Question: What type of tax is indicated in the document, personal property or real estate?
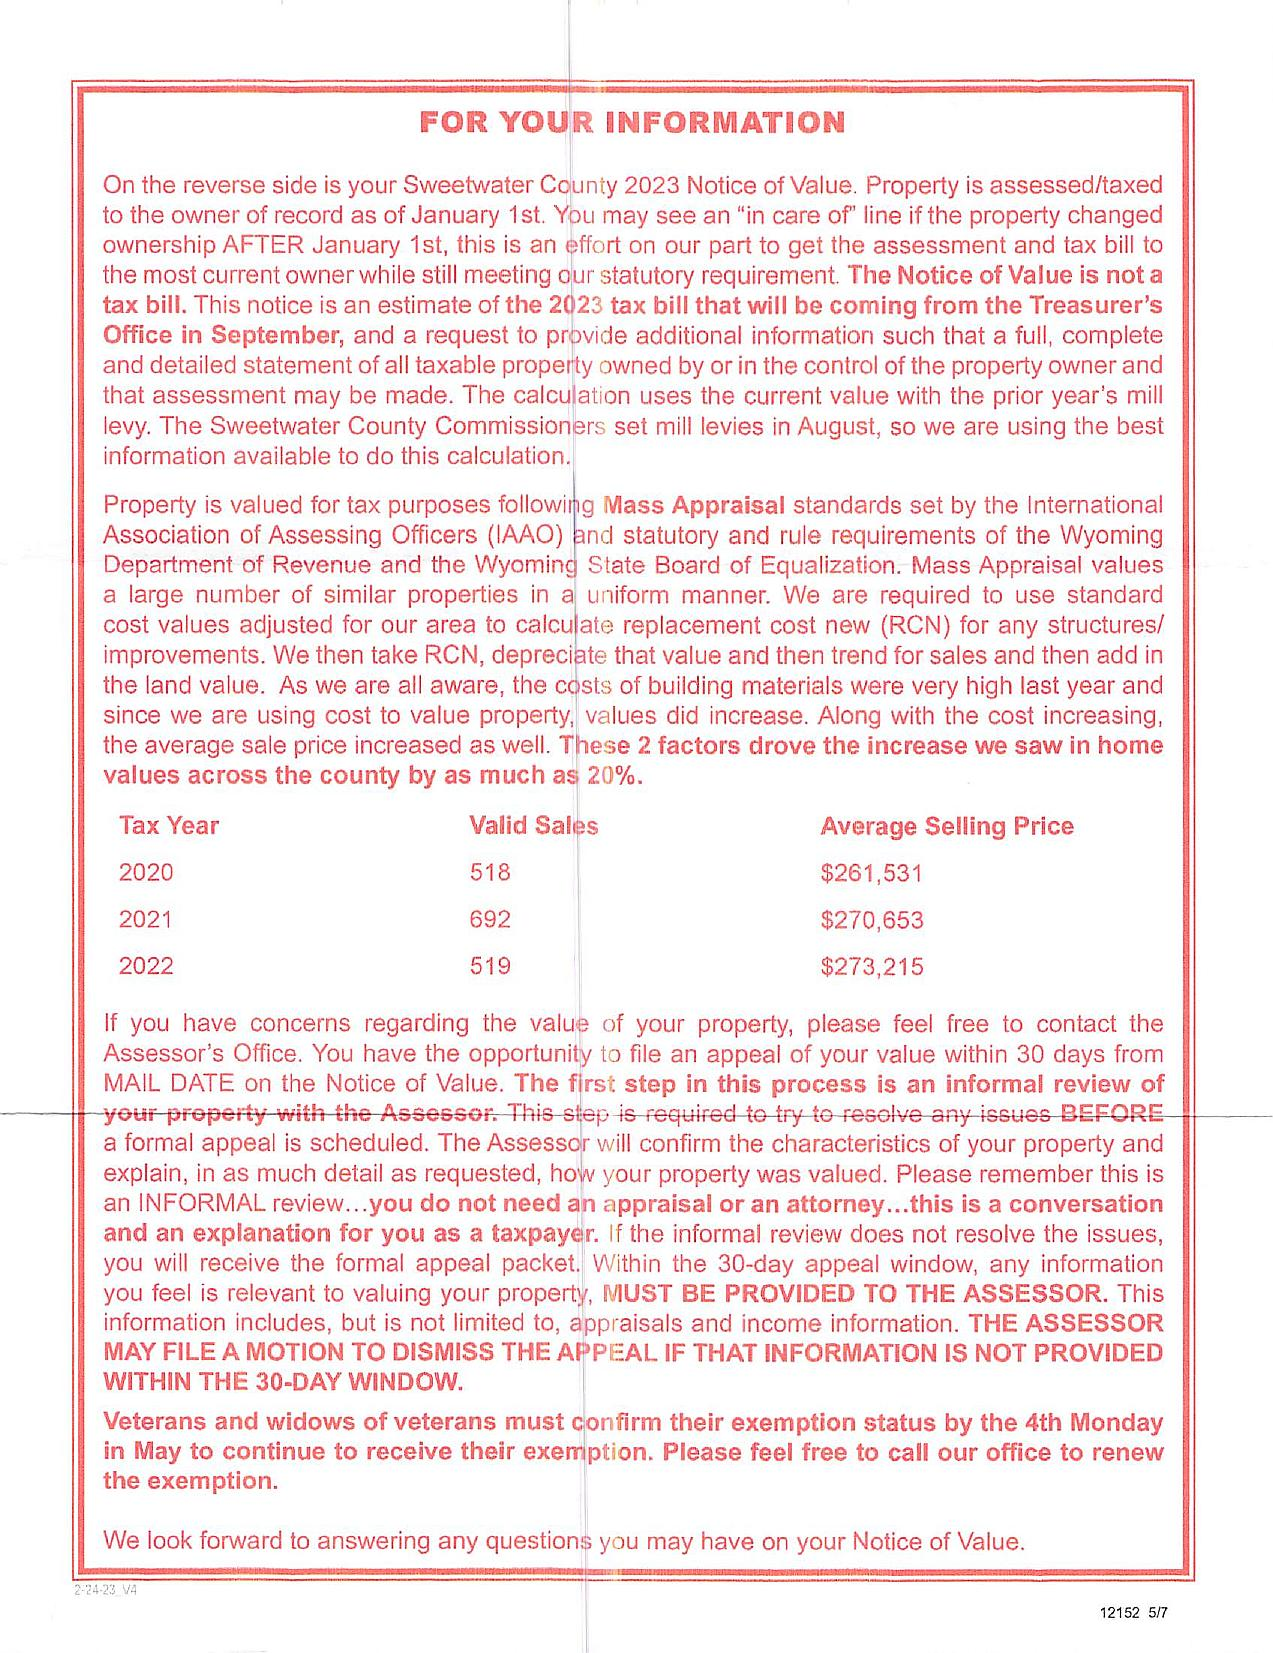
Answer: "Real Estate Tax"